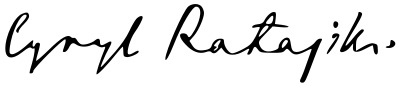
Signature of: cyryl ratajski